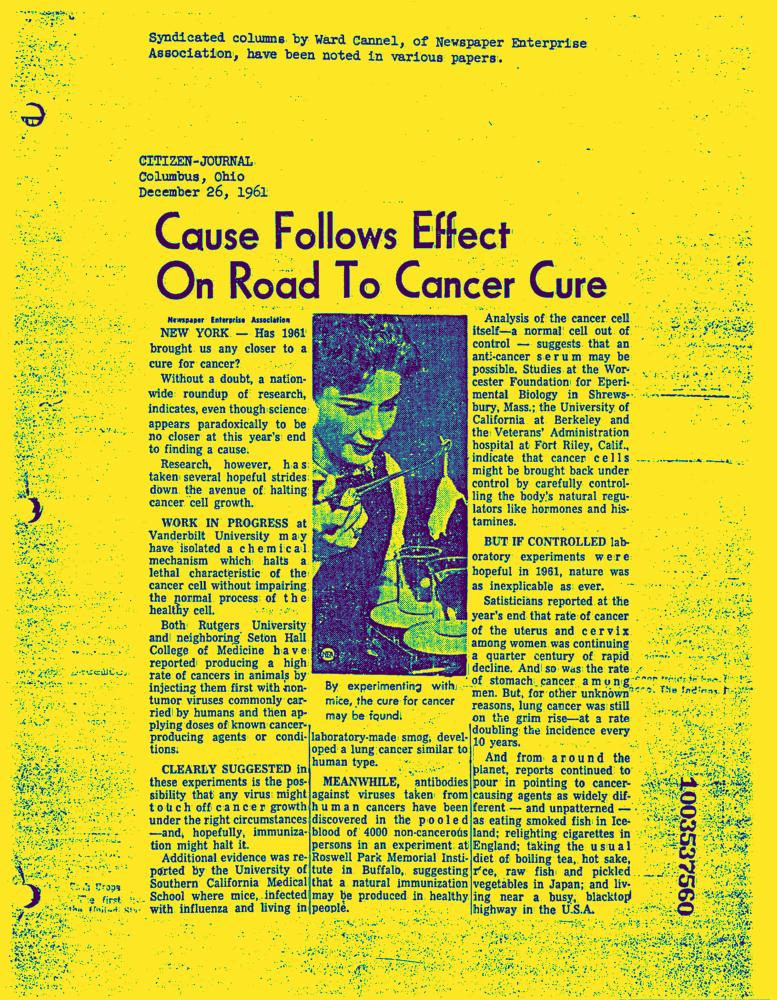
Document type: News-Article